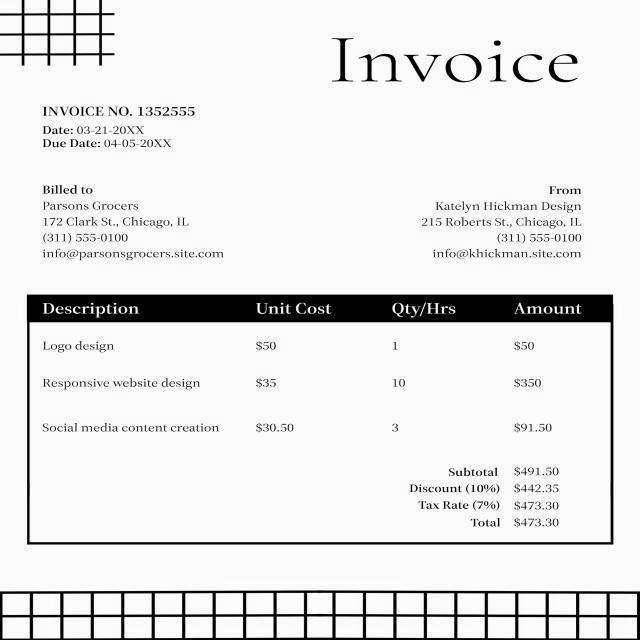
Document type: Invoice